Question: Talk about the condition:
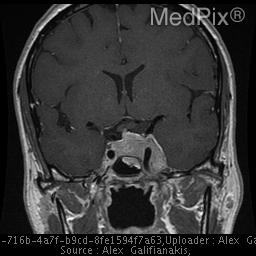
Answer: The disease is discussed as: Meningiomas are the most common extra-axial  tumor and the most common non-glial intracranial tumor.  They are normally solid, well-marginated benign lesions originating from the meninges accounting for 15- 20% of adult brain tumors.  The most common locations include the bilateral convexities, parasagittal regions, parafalcine, sphenoid wing, olfactory groove, and suprasellar region.  The typical appearance of a meningioma is a homogeneous solid tumor.  Nonenhanced computed tomography demonstrates a homogeneous mass that is isodense to intracranial parenchyma. Contrast enhanced scans demonstrate diffusely homogeneous enhancement. MRI is typically isointense to relatively hypointense on T1 weighted images. T2 weighted images generally demonstrate slightly increased signal intensity in relationship to the contiguous gray matter. Gadolinium enhanced MR images demonstrate intense uniform enhancement.  Although meningiomas are histologically benign, they may invade surrounding structures including the dura and bony structures.  On rare occasions, the meningioma may completely penetrate the calvarium to invade the scalp. Meningiomas may occasionally present atypical imaging features such as those seen in cystic, lipoblastic, or angioblastic meningiomas.  Peritumoral edema and ring enhancement may also be seen.